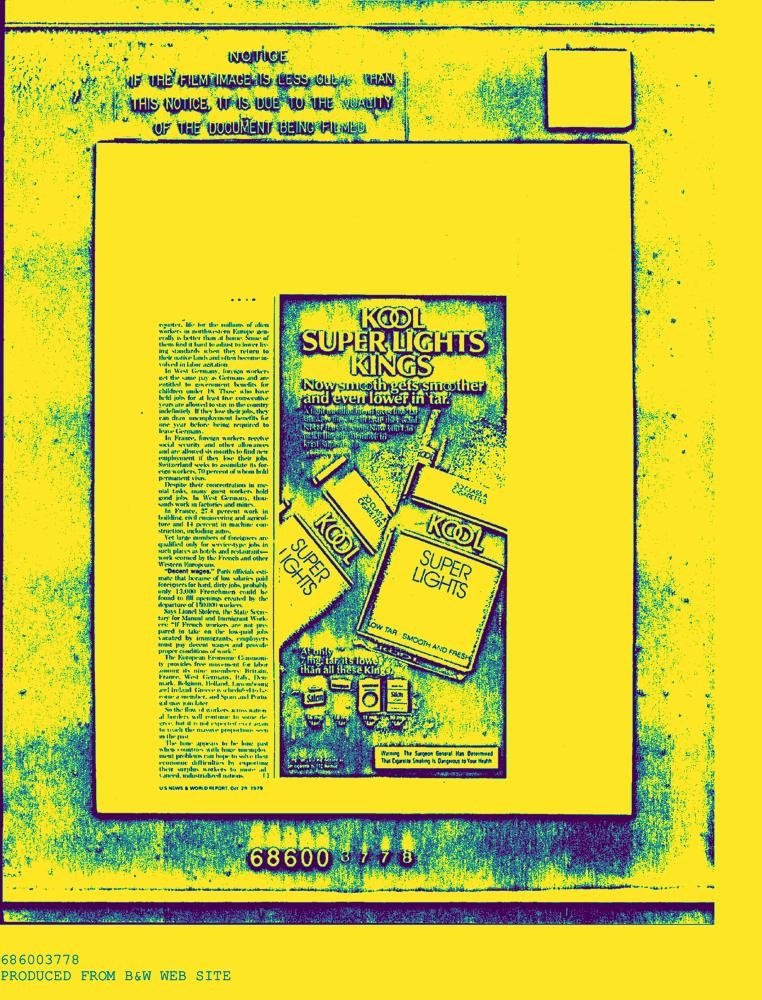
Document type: AD